Can you pull out the amount in words, numerical amount, payee's name, date of the cheque, and the bank's name from the image?
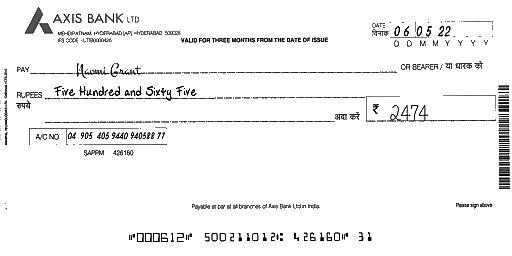
amt_in_words: Five Hundred and Sixty Five
amt_in_figures: 2474
payee_name: Naomi Grant
bank_name: AXIS BANK
cheque_date: 06/05/22